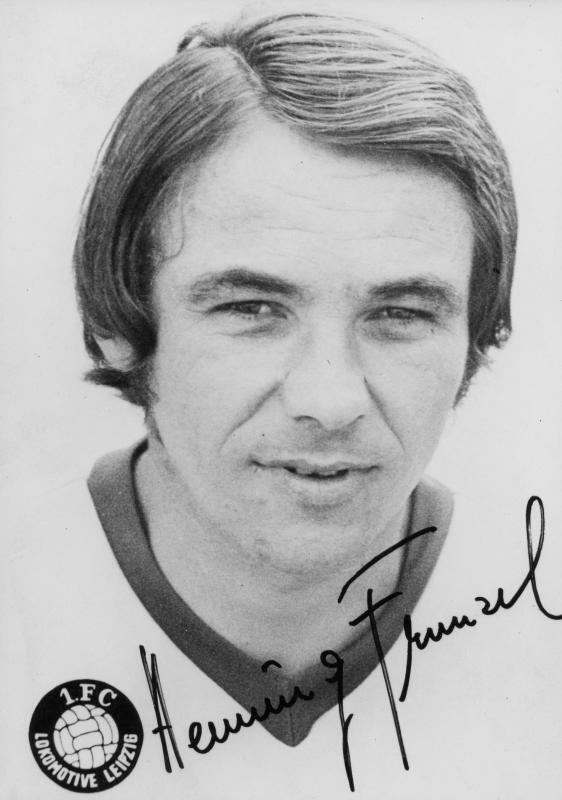
Signature of: henning frenzel